Question: Which state is mentioned in the document?
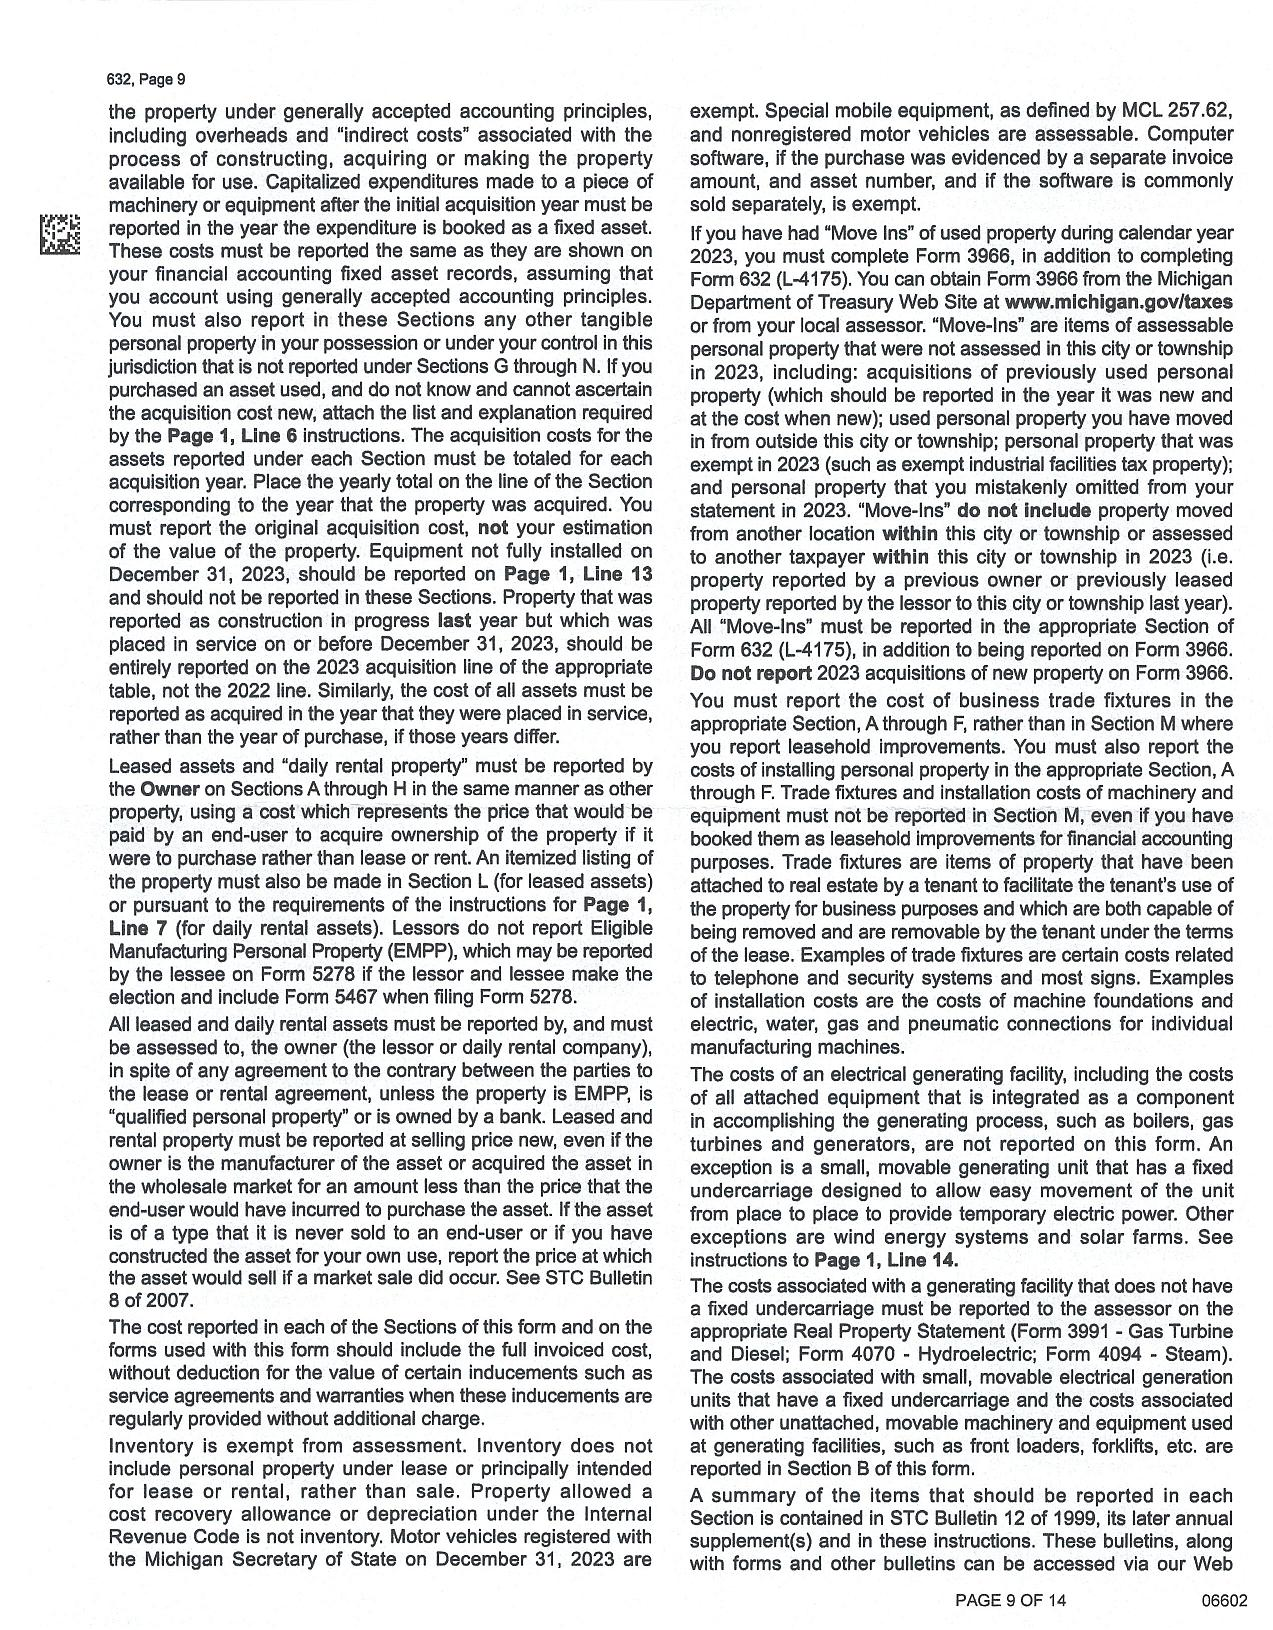
Answer: "Michigan"